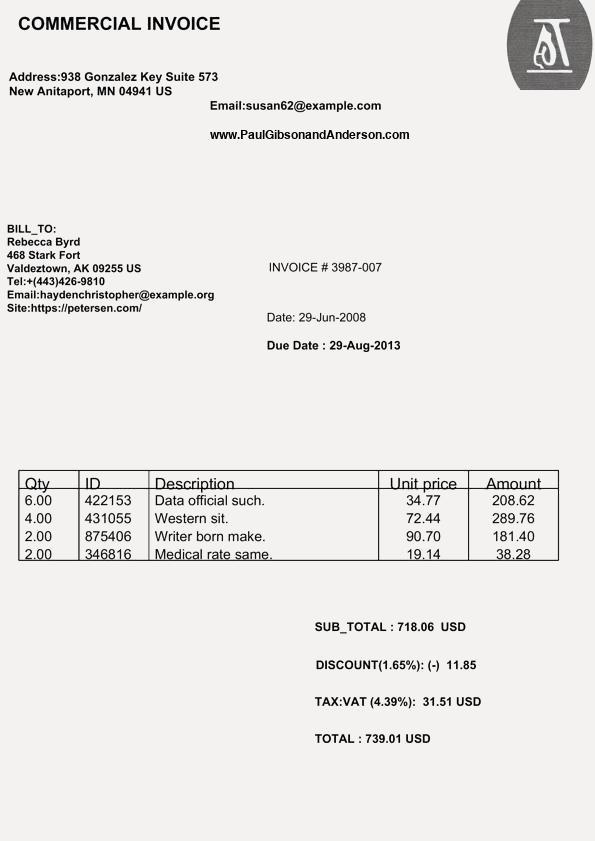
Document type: Invoice